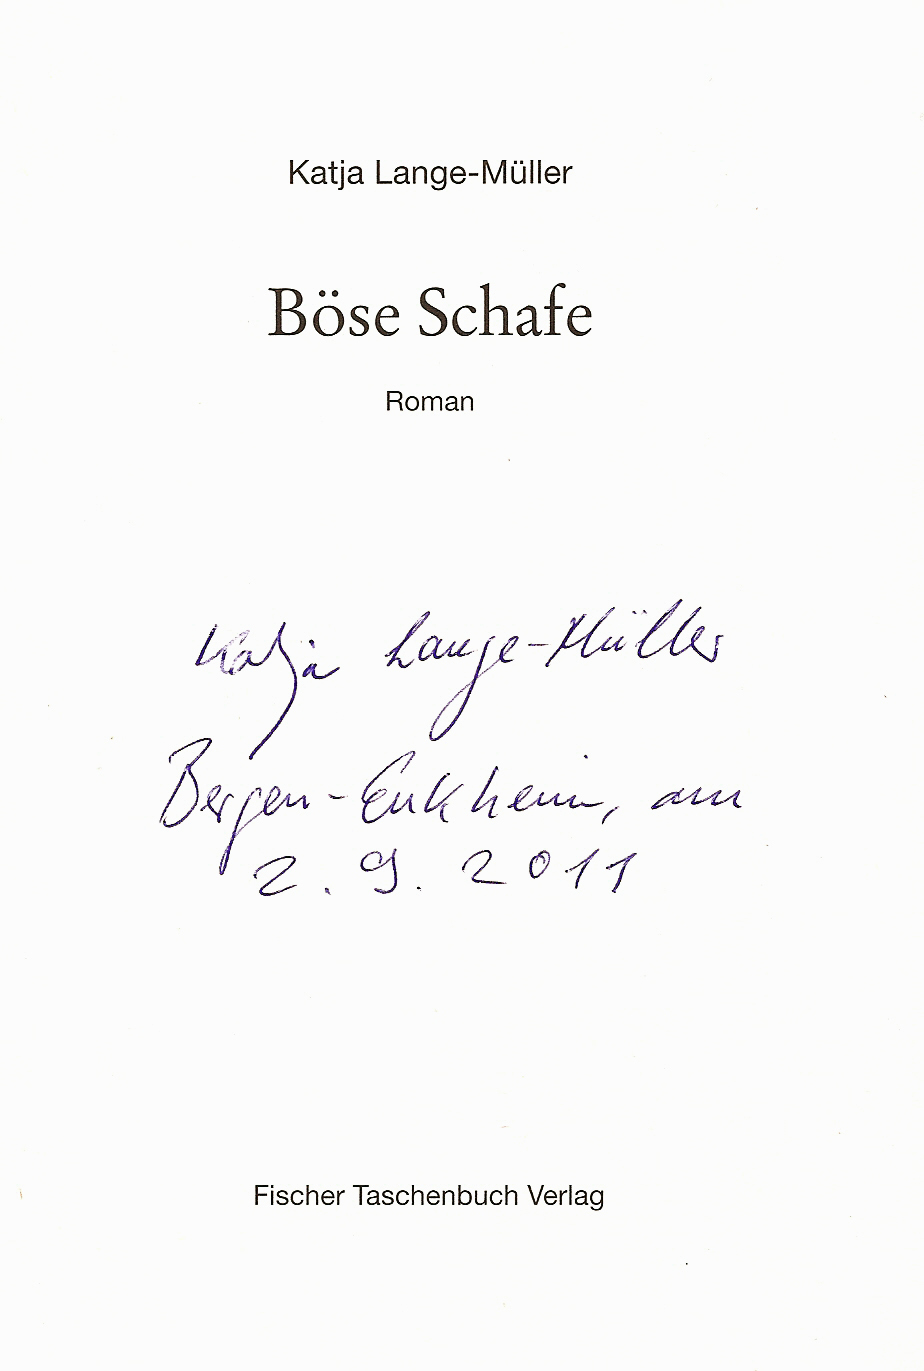
Signature of: katja lange müller